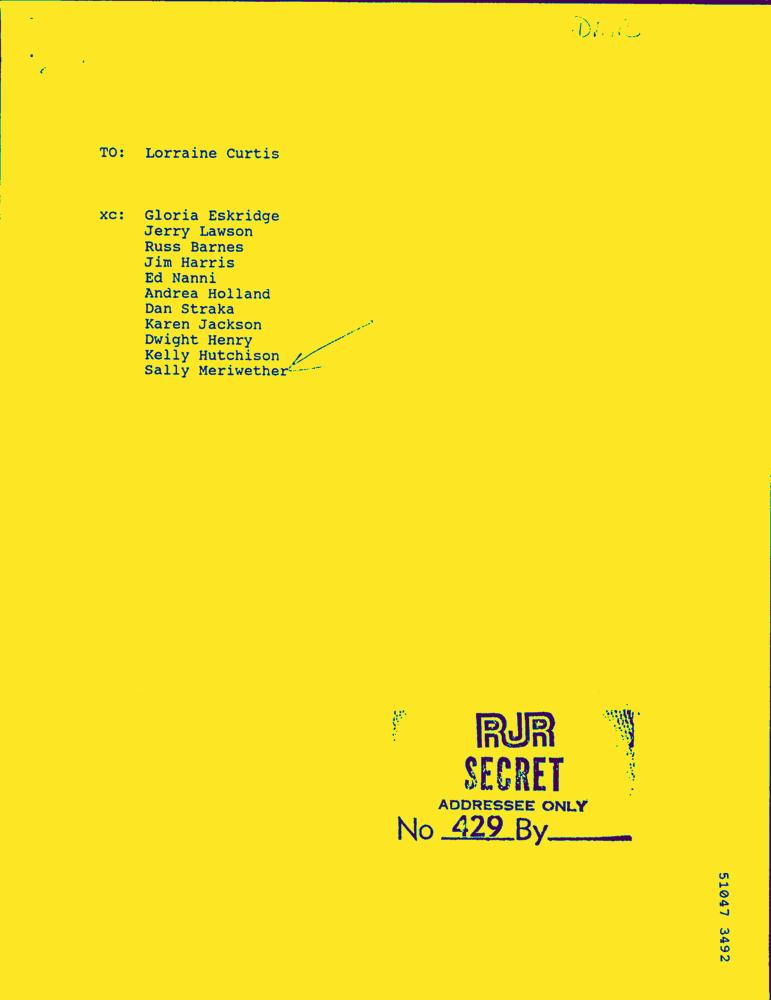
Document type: Letter-Doc